Question: What are the imaging findings?
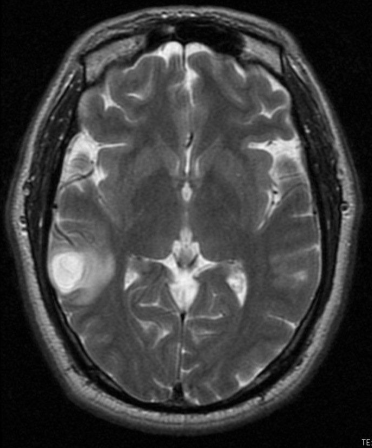
Answer: The imaging shows •  Solitary ring-enhancing lesion in the right temporal lobe.
•  Thin and smooth rim of enhancement
•  Small chunk of calcification in the lateral/peripheral rim Well demarcated round lesion, right temporal lobe, with mild perilesional edema..